Can you pull out the amount in words, numerical amount, payee's name, date of the cheque, and the bank's name from the image?
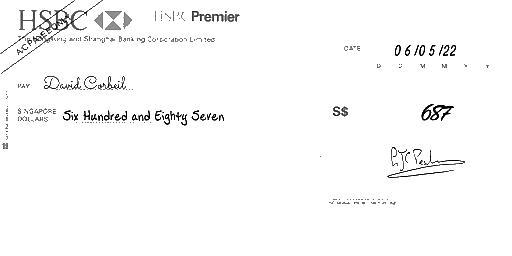
amt_in_words: Six Hundred and Eighty Seven
amt_in_figures: 687
payee_name: David Corbeil
bank_name: HSBC
cheque_date: 06/05/22